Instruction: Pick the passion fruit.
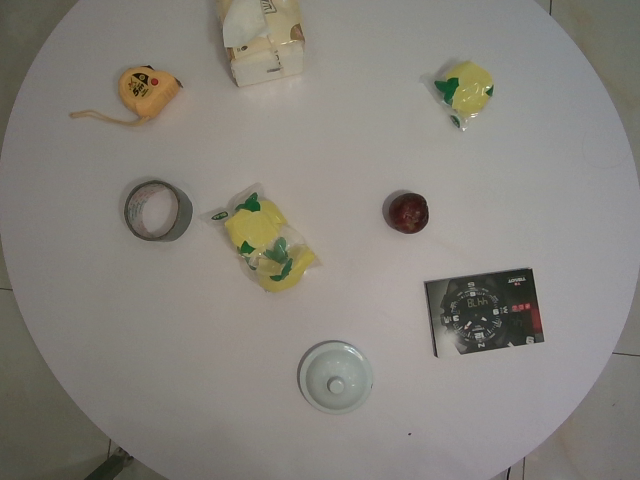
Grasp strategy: vertical